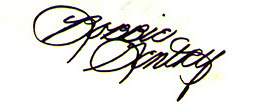
Signature of: bobbie gentry